Question: What is the potential diagnosis?
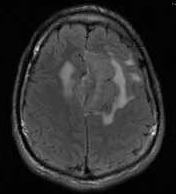
Answer: The possible diagnosis includes meningioma, lymphoma, hemangioparacytoma, metastatic carcinoma, inflammatory lesions such as sarcoidosis and Wegener's granulomatosis, and infections such as tuberculosis.